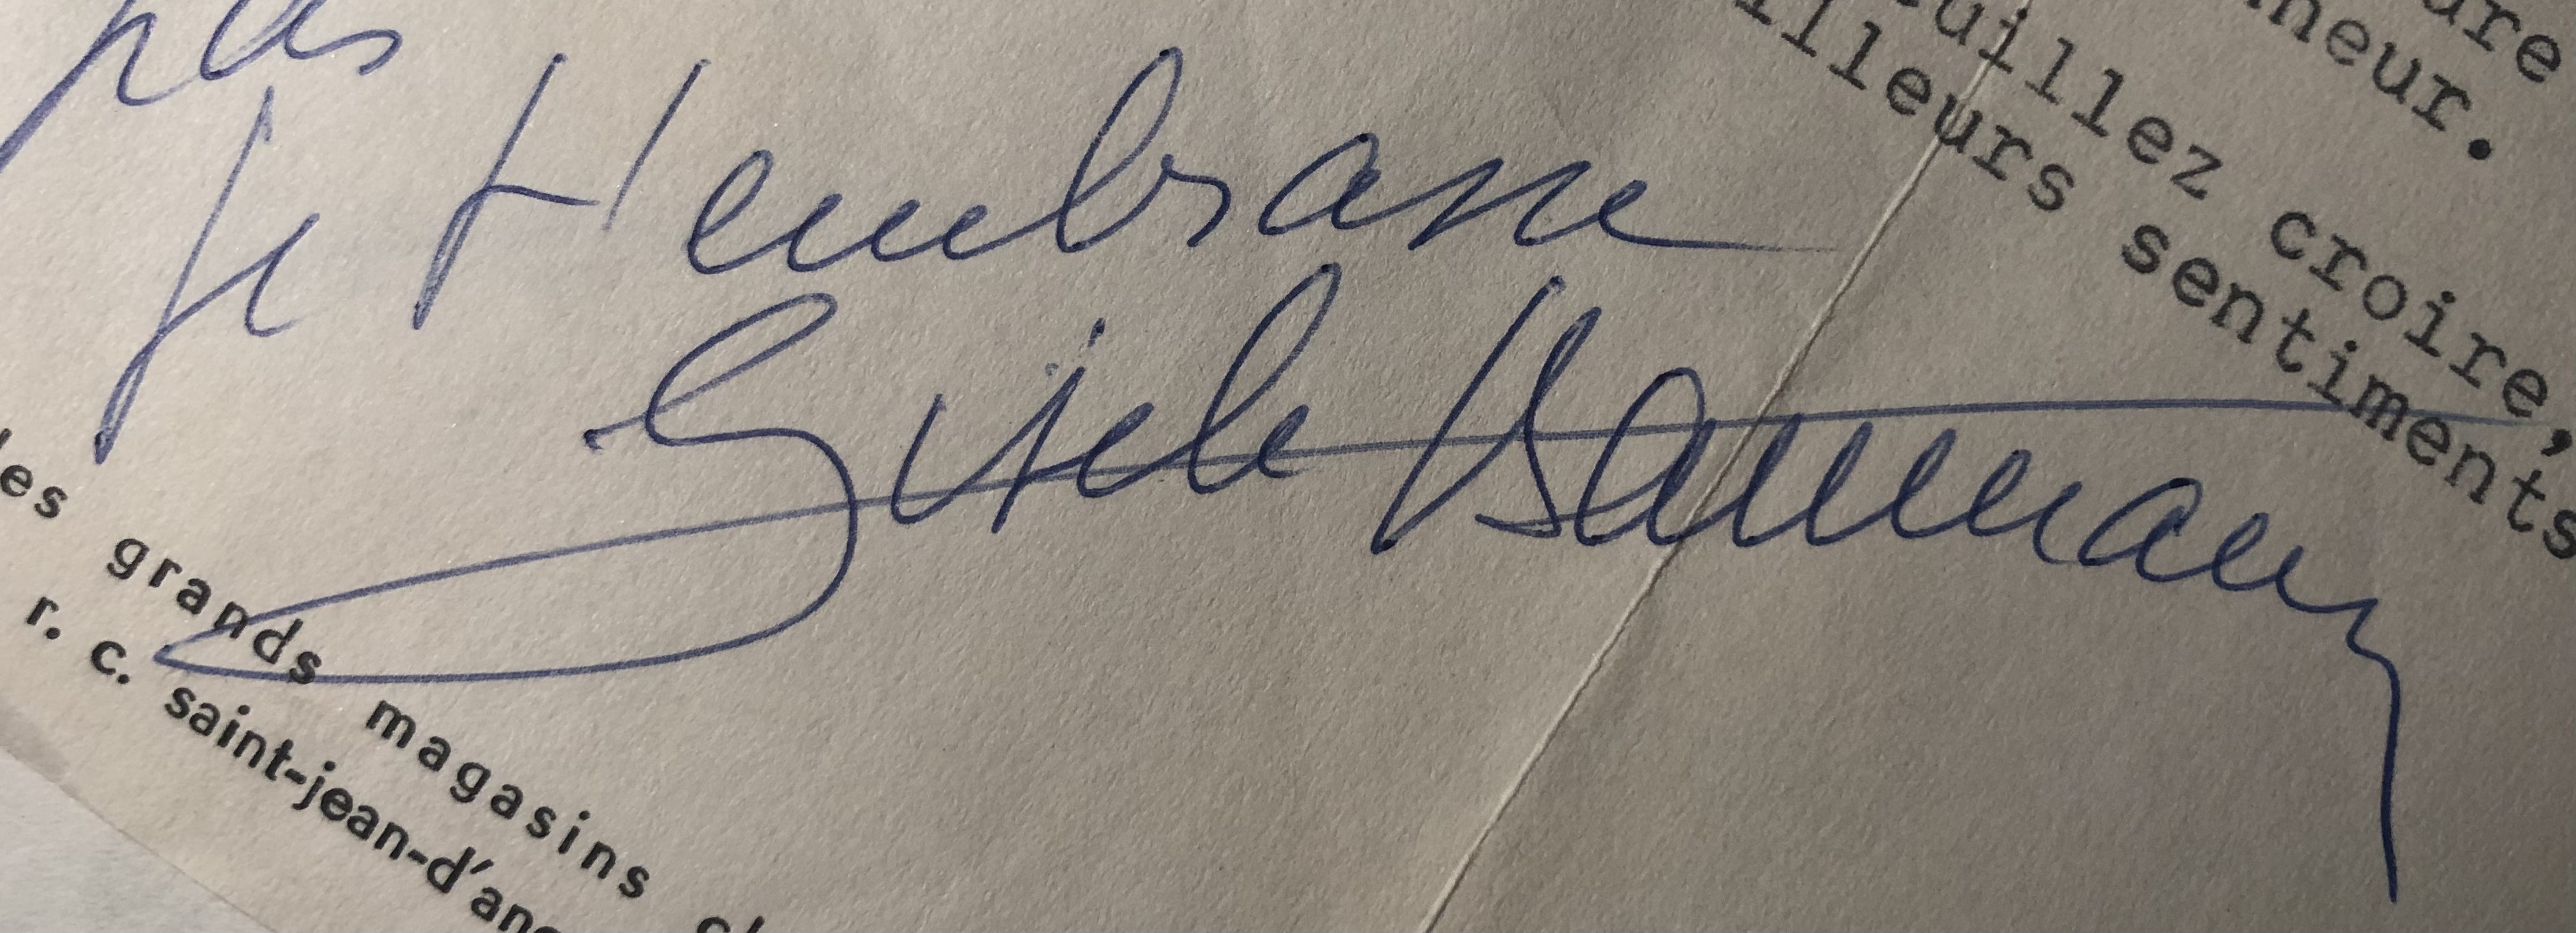
Signature of: gisele kuhn